Question: What might the diagnosis be?
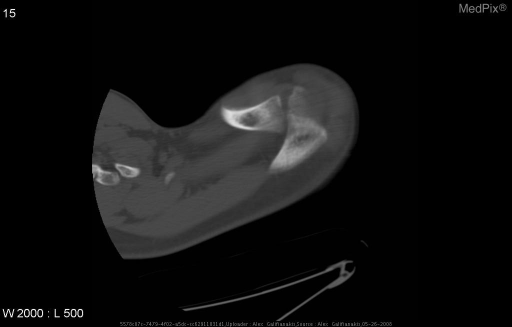
Answer: The possible diagnosis includes Acromion fracture
Normal unfused ossification center in patients under 25 years
Os Acromiale.